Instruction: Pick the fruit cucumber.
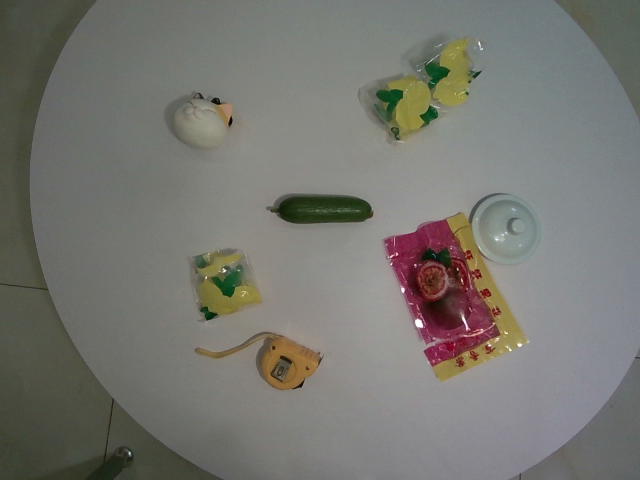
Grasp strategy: vertical